Question: What jurisdiction, city, or county is the document associated with?
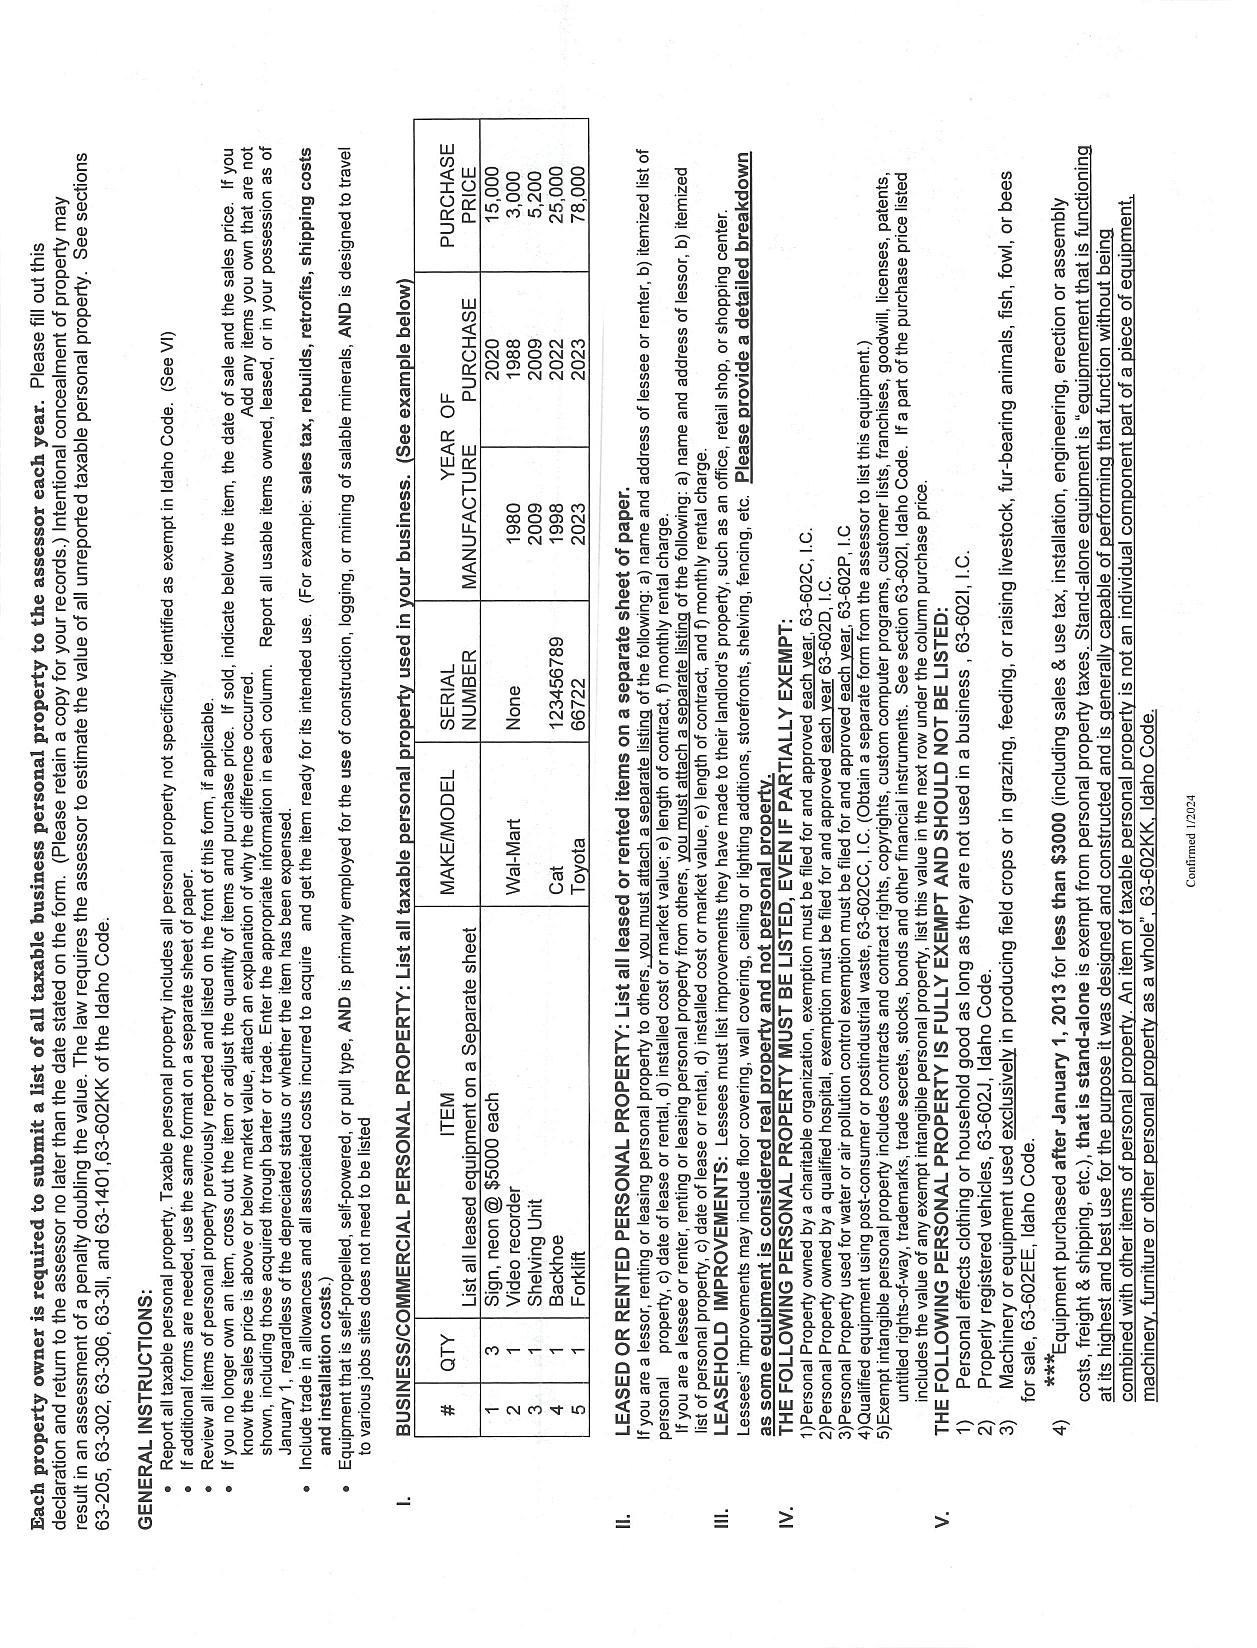
Answer: "PRINCE WILLIAM COUNTY"